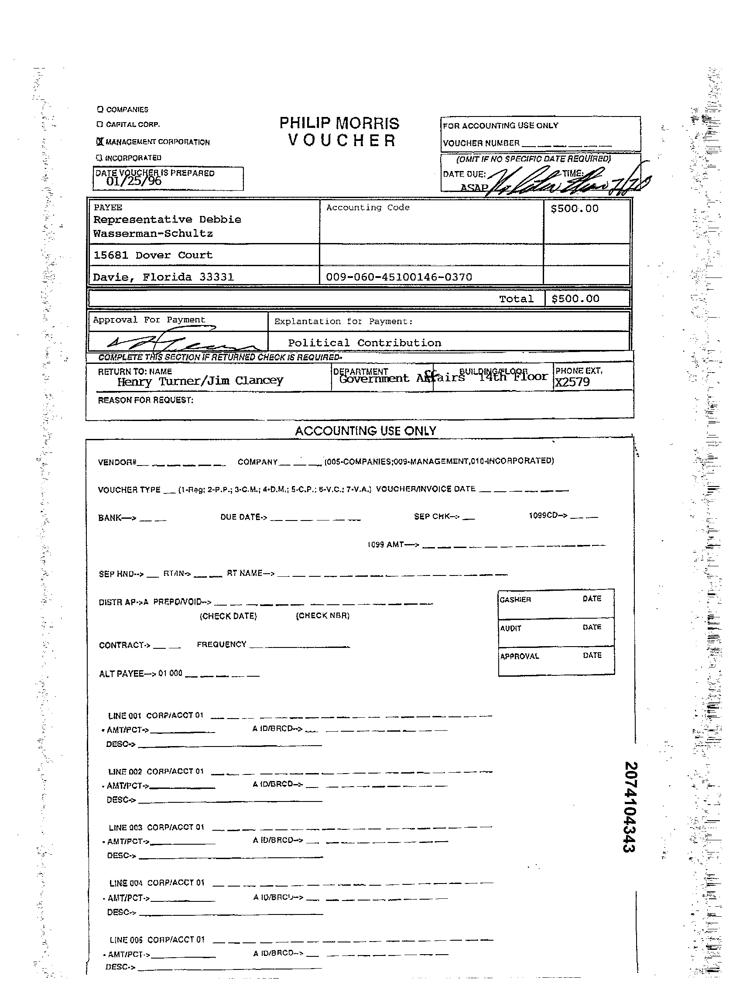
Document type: Invoice